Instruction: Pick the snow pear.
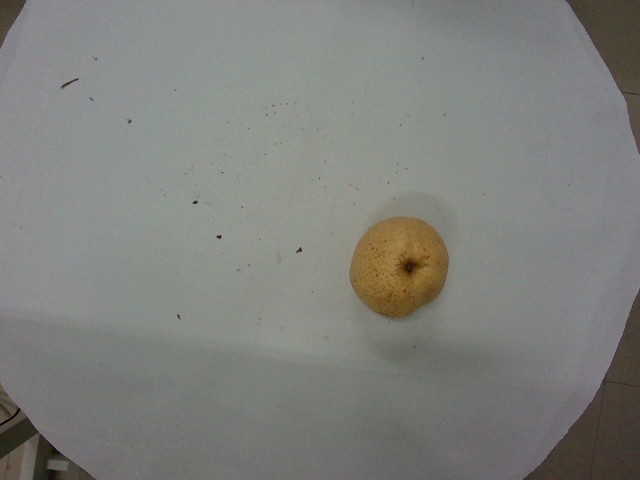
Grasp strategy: vertical